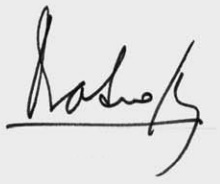
Signature of: omar graffigna